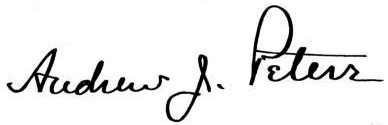
Signature of: andrew james peters